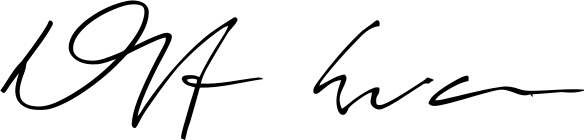
Signature of: dwight e evans